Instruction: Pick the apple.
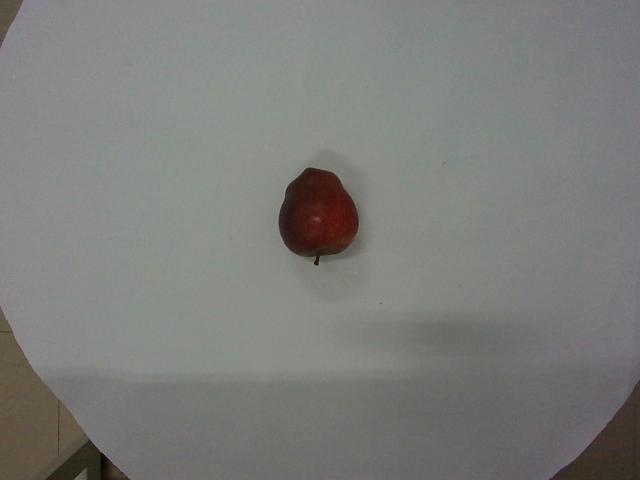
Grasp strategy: vertical